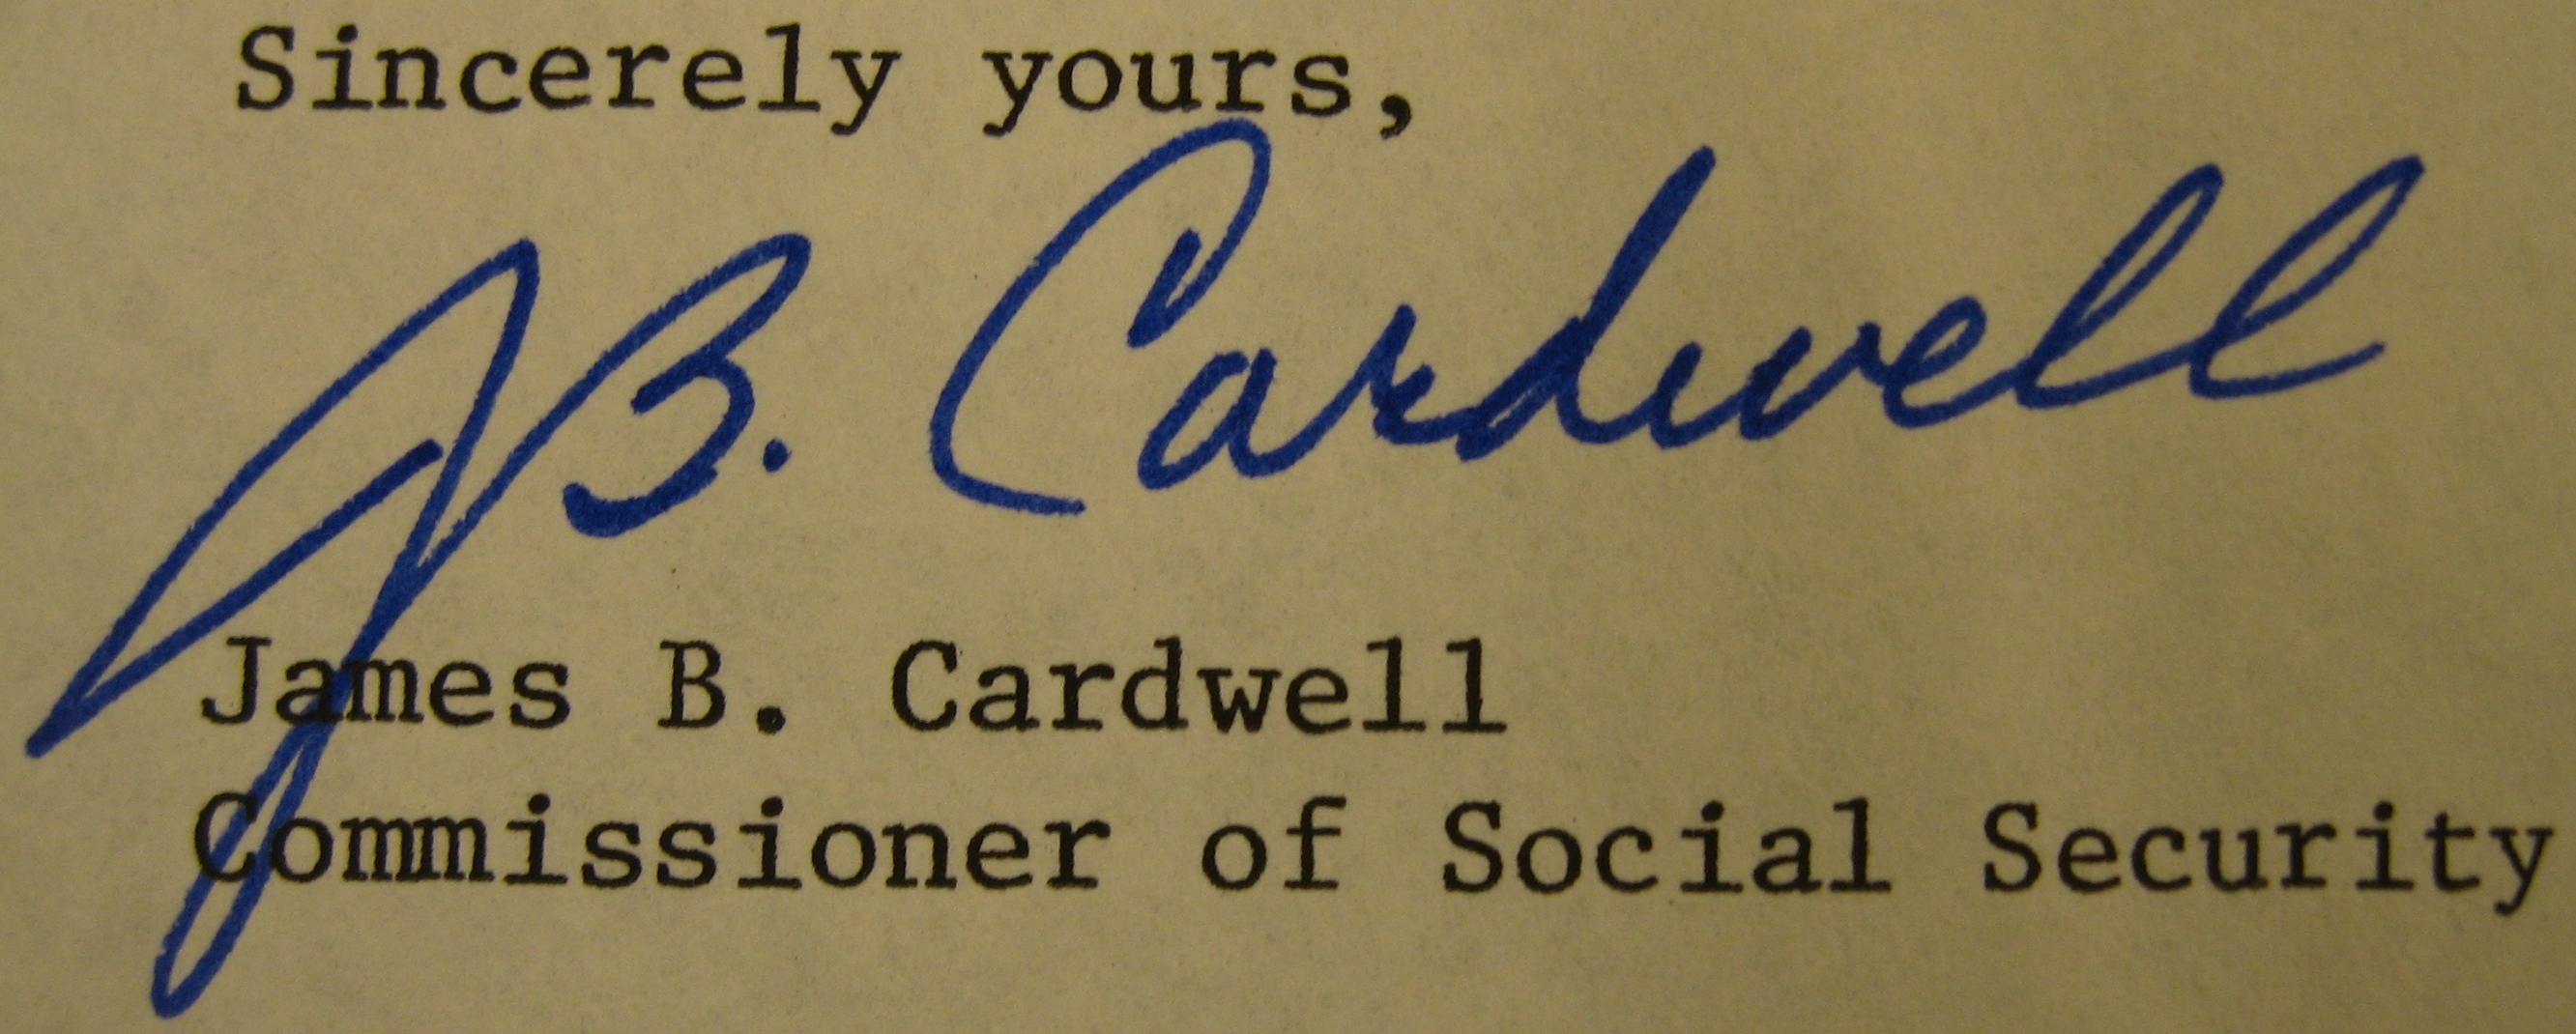
Signature of: james b cardwell